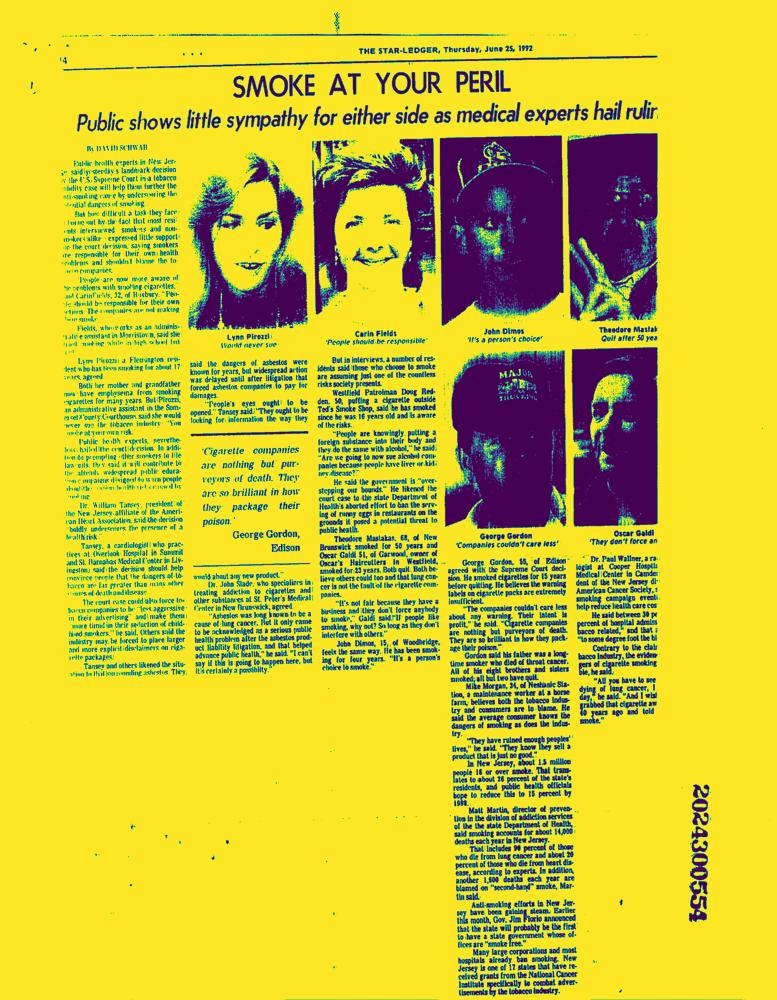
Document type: News-Article